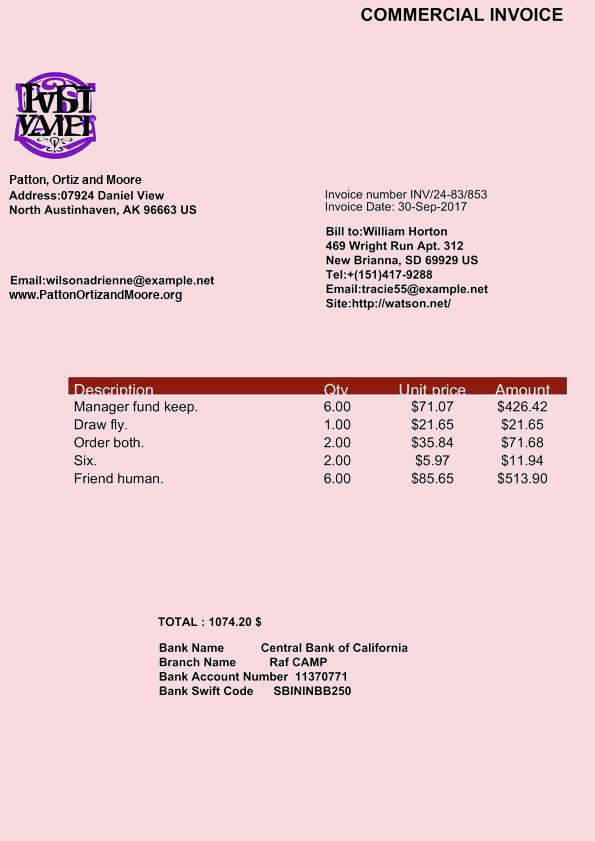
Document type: Invoice